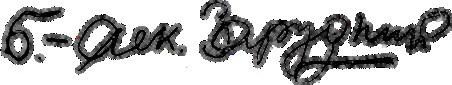
Signature of: bohdan oleksandr zarudnyi